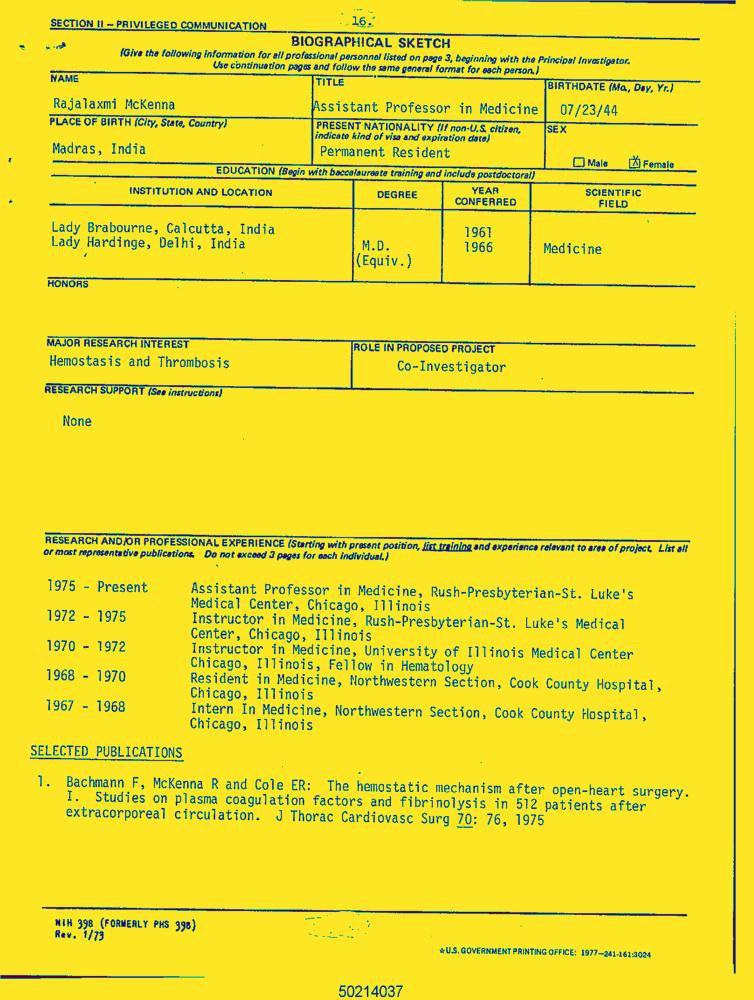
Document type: Resume-Doc